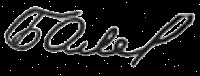
Signature of: q120269120